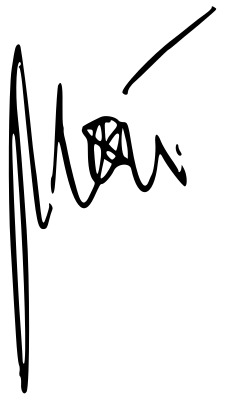
Signature of: jean castex